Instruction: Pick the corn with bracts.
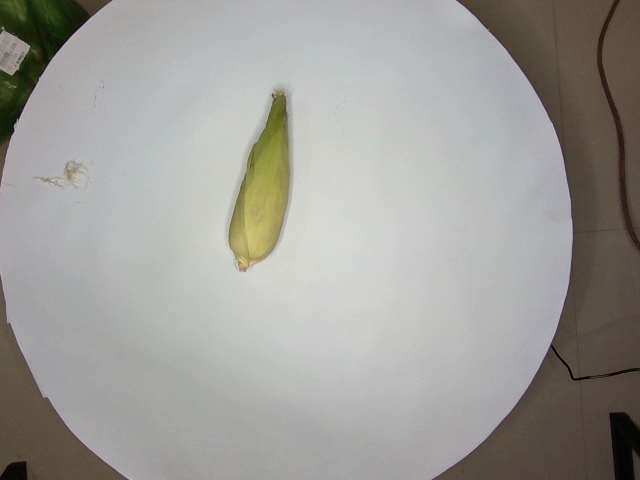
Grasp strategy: vertical